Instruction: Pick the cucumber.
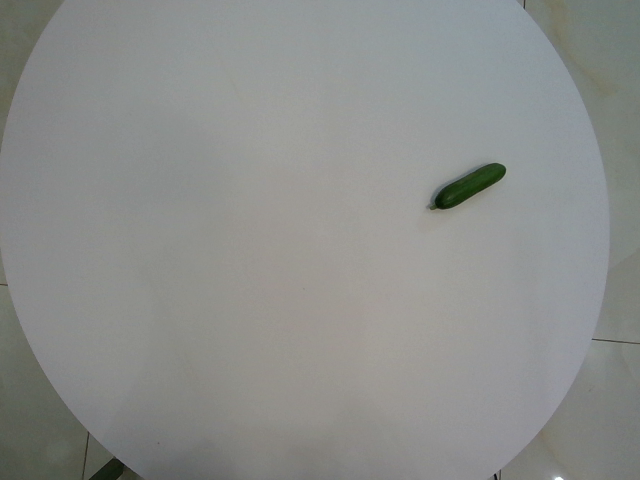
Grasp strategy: vertical